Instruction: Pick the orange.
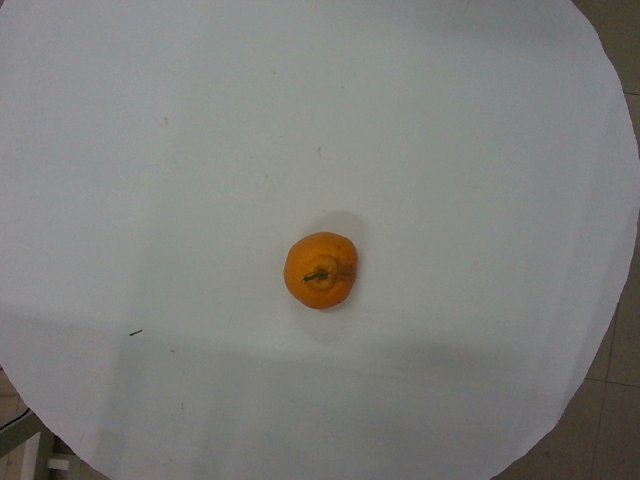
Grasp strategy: vertical